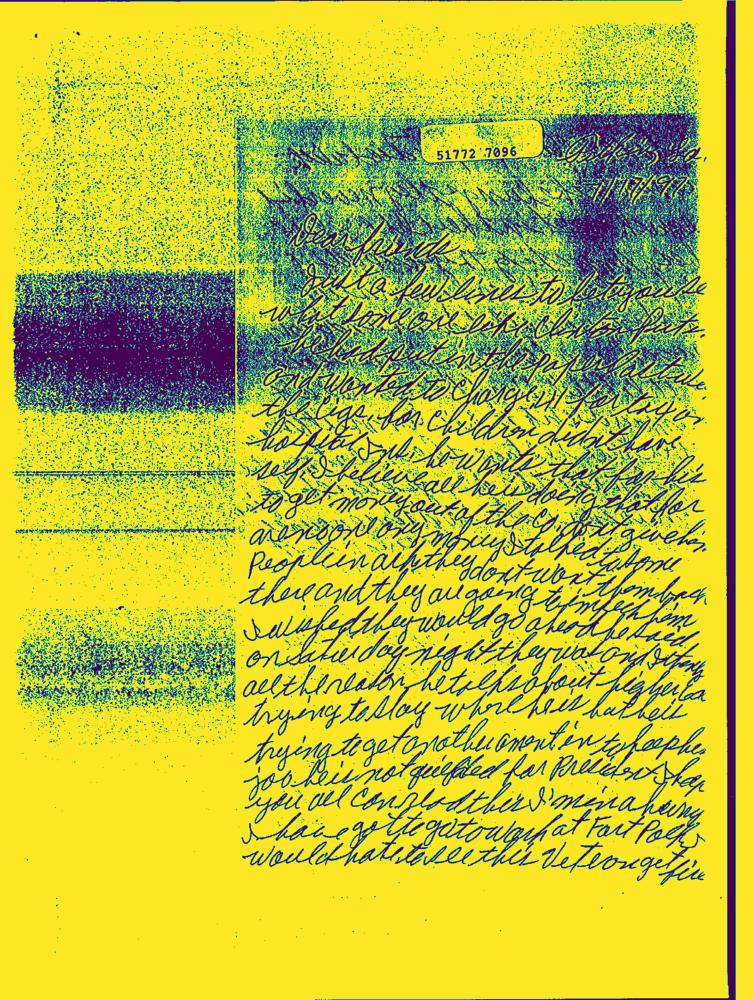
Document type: Hand-Written